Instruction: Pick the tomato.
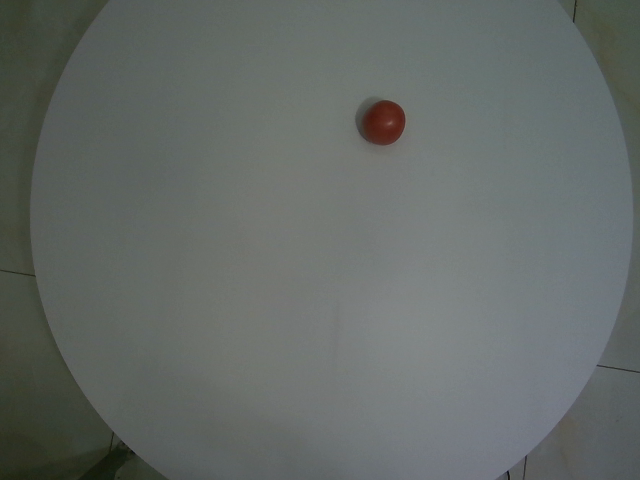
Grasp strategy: vertical